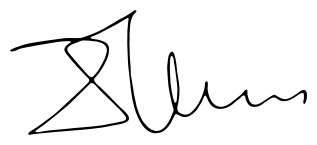
Signature of: zvonko kusić